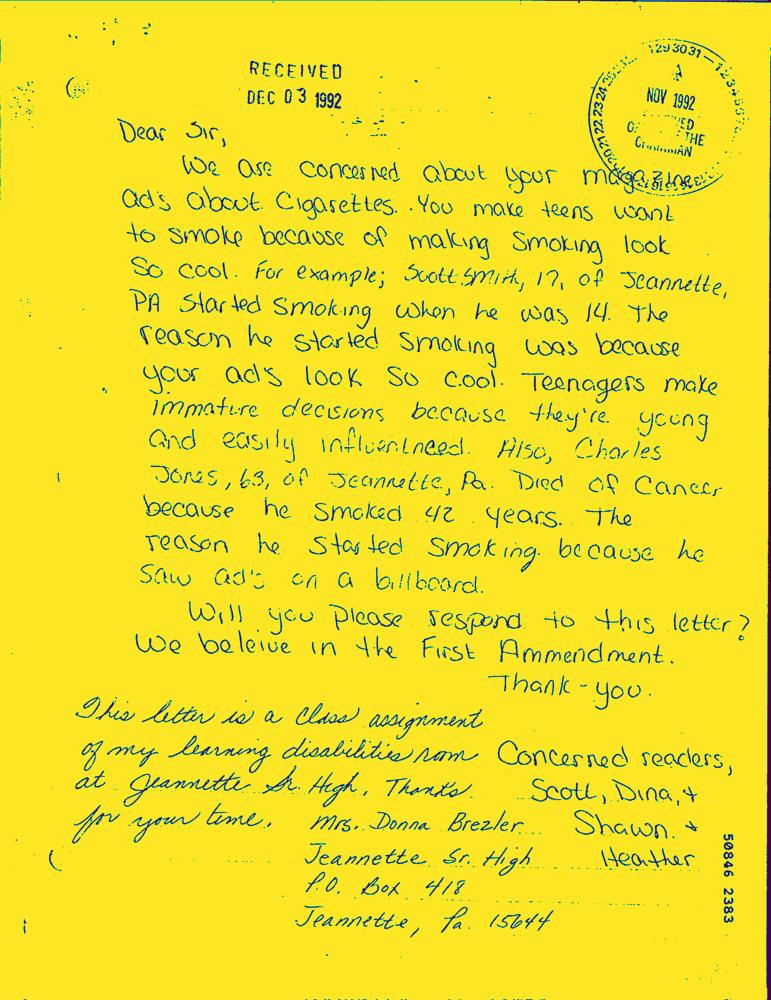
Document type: Hand-Written